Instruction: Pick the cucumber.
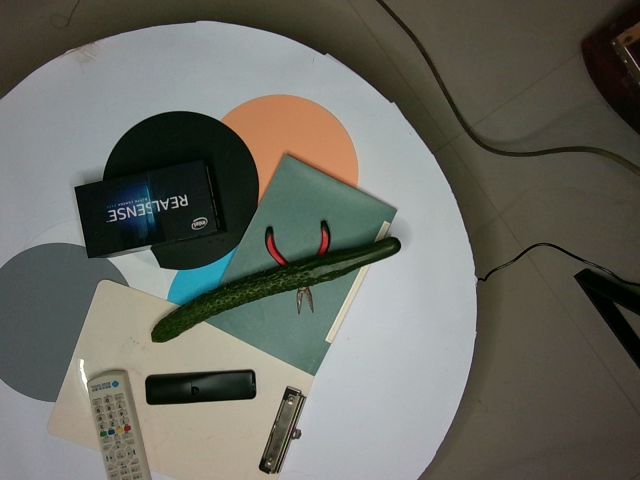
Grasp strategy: vertical